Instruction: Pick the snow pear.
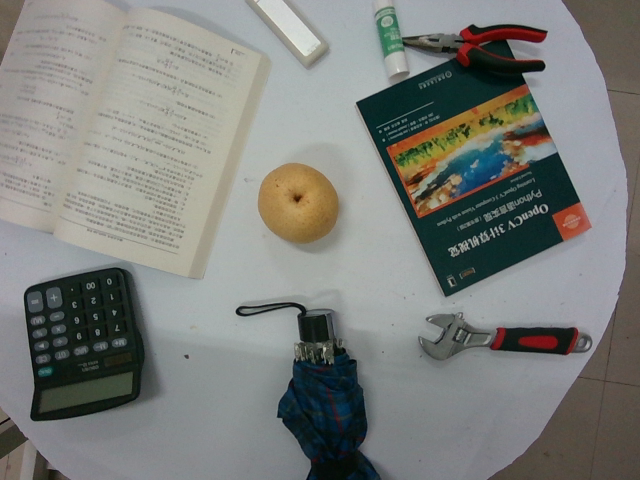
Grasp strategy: vertical